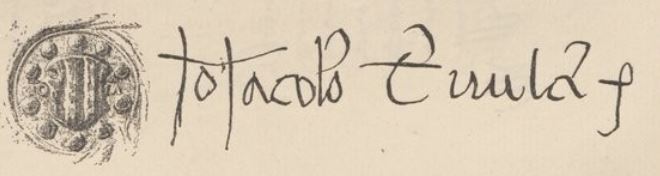
Signature of: gian giacomo trivulzio